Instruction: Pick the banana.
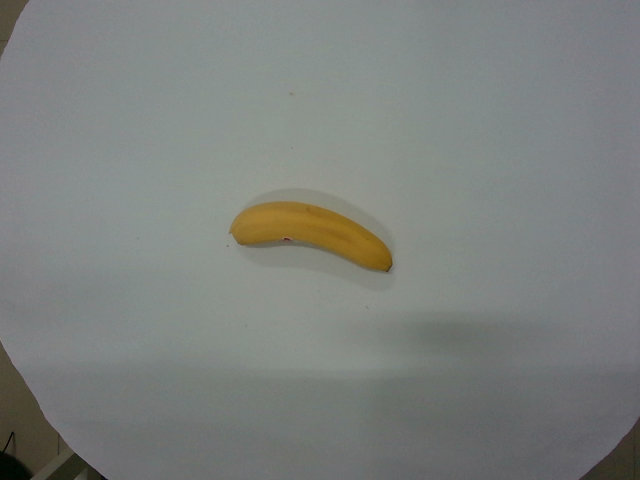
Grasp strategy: vertical